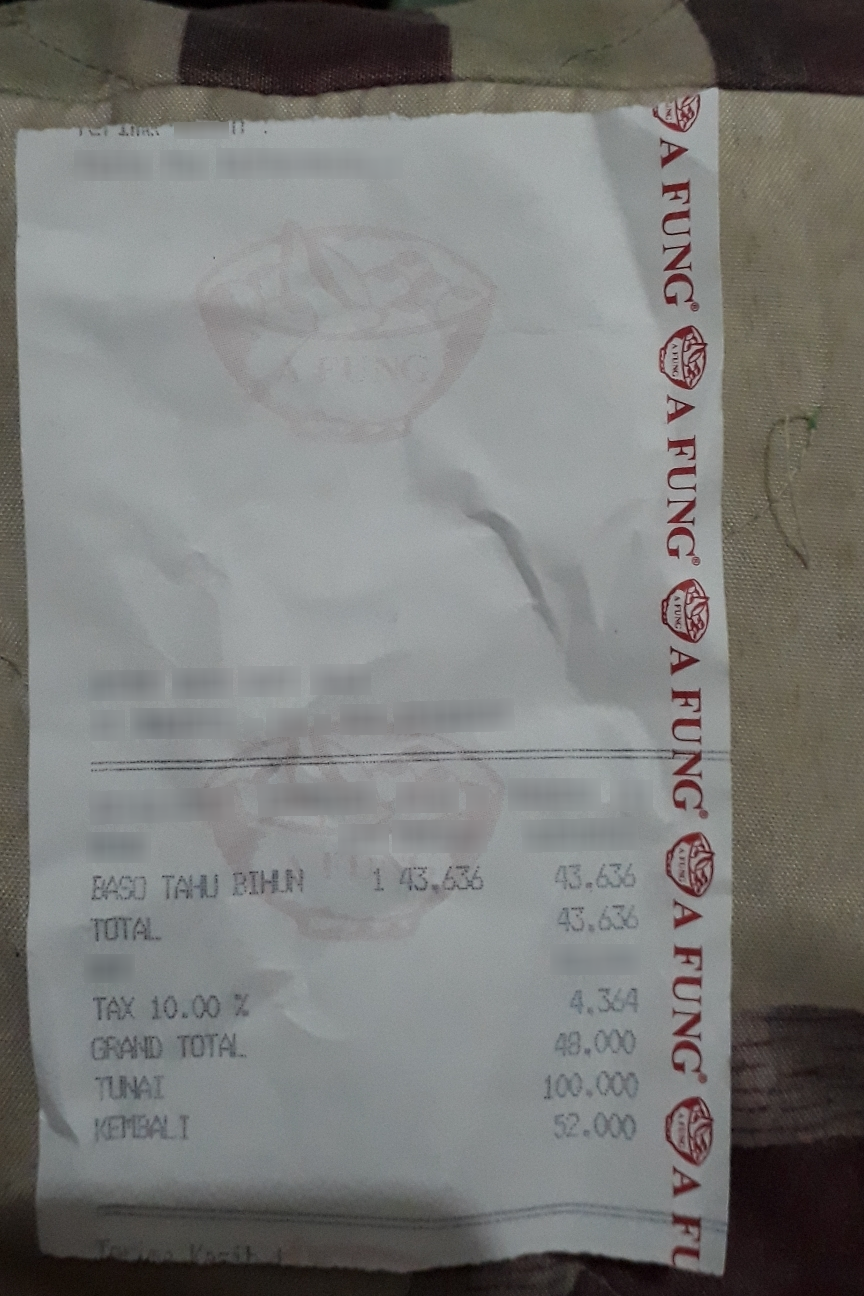
Receipt information:
subtotal: 43,636
total: 48,000
line_items: item_name: BASO TAHU BIHUN
item_value: 43,636
item_quantity: 1